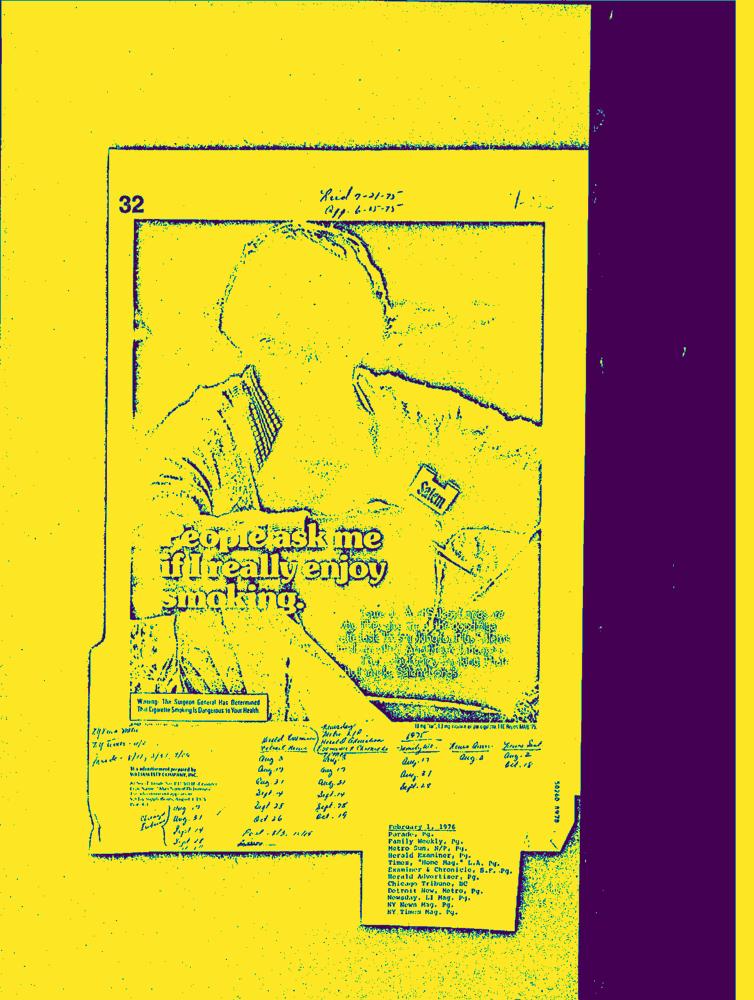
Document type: AD